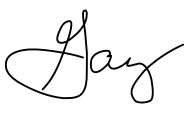
Signature of: gary kildall